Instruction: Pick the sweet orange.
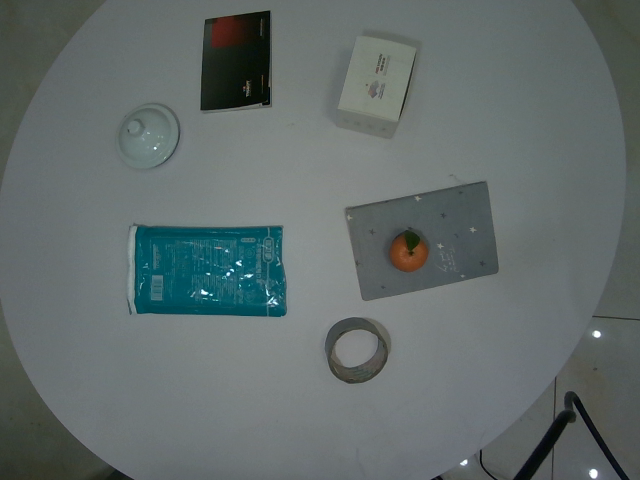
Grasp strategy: vertical